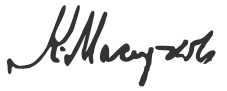
Signature of: krste misirkov